Question: What is the mailing or notice date provided in the document?
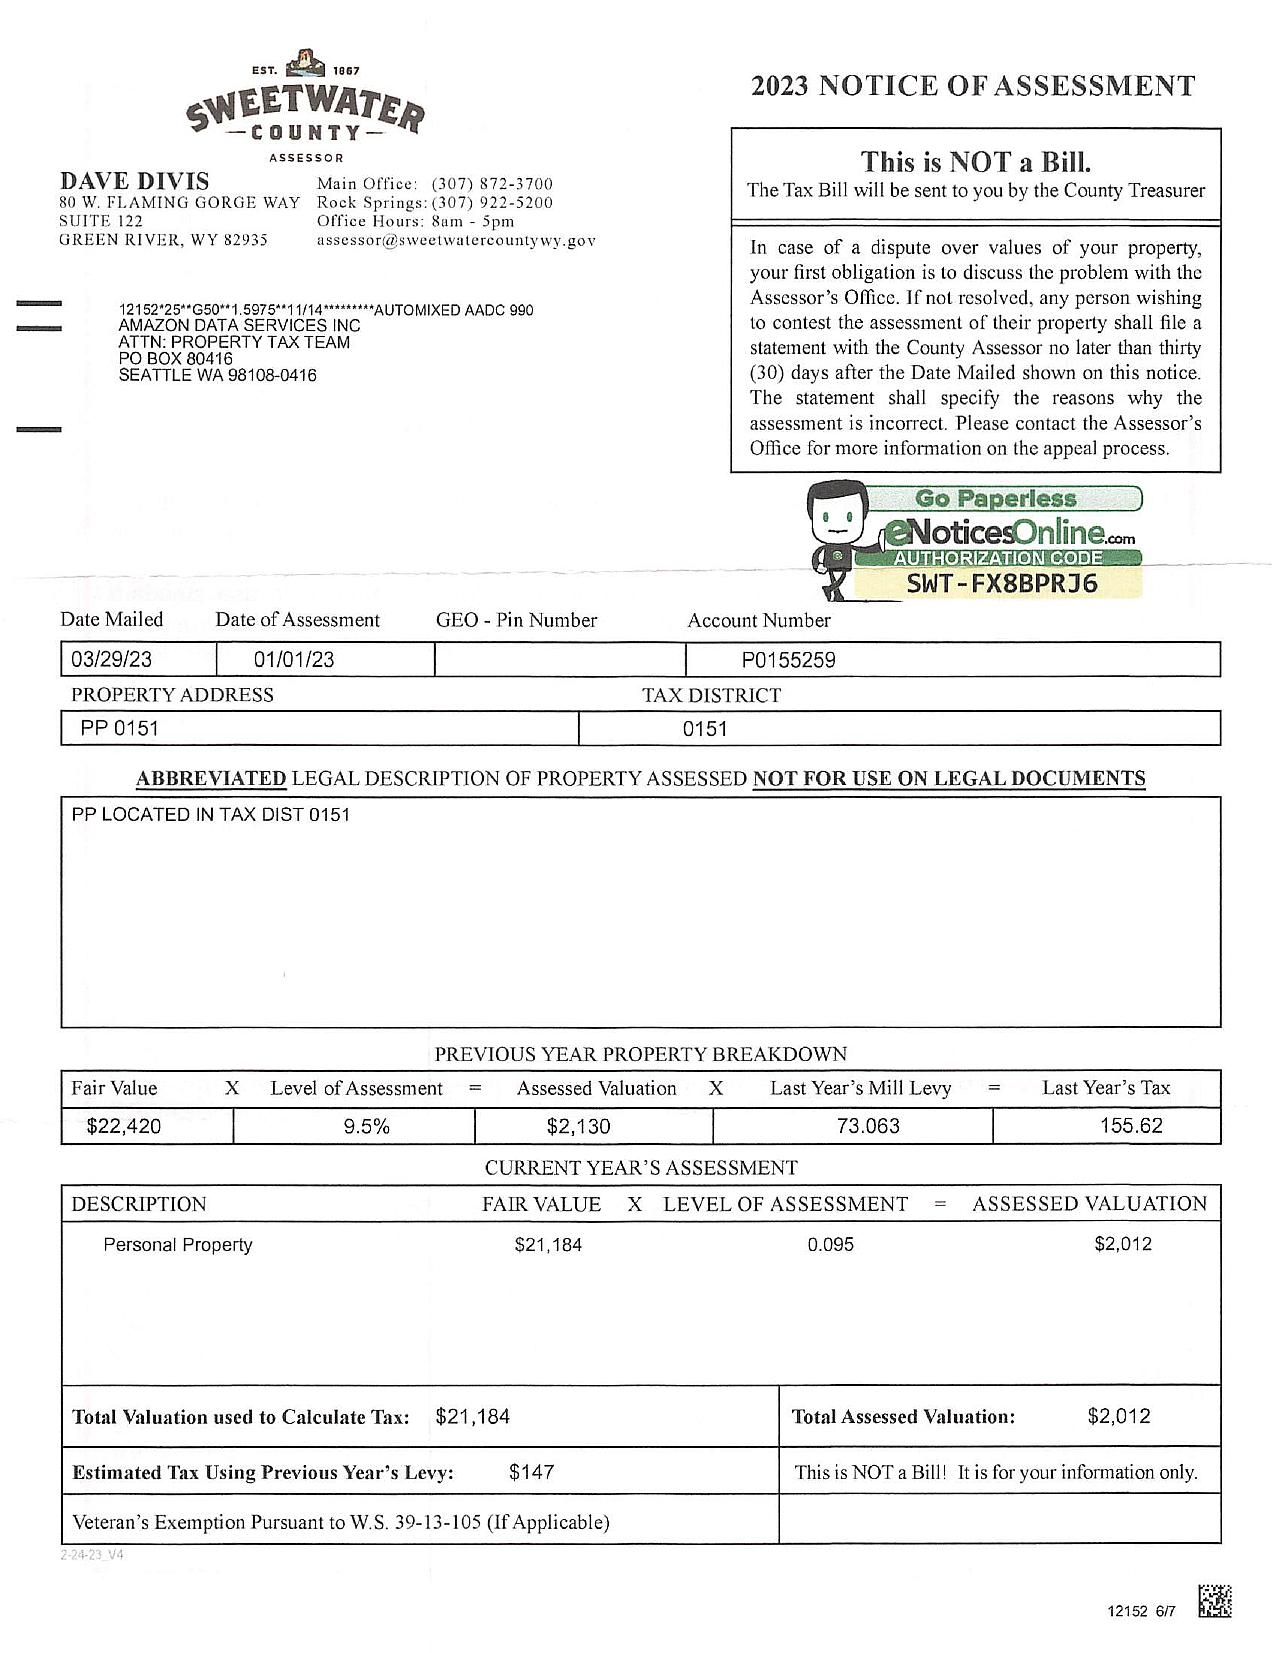
Answer: "3/29/23"